Question: What is the appraised value of the property as recorded in the document?
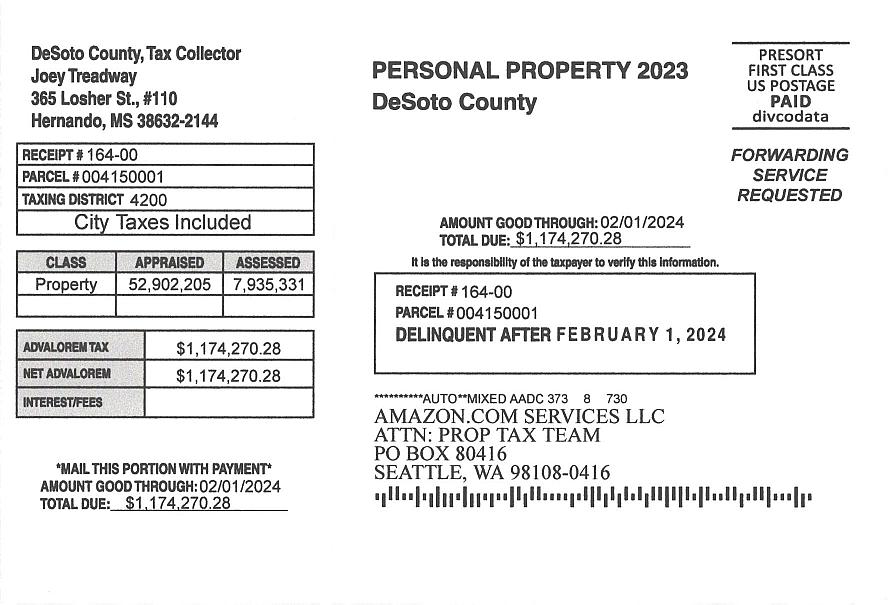
Answer: "52902205"